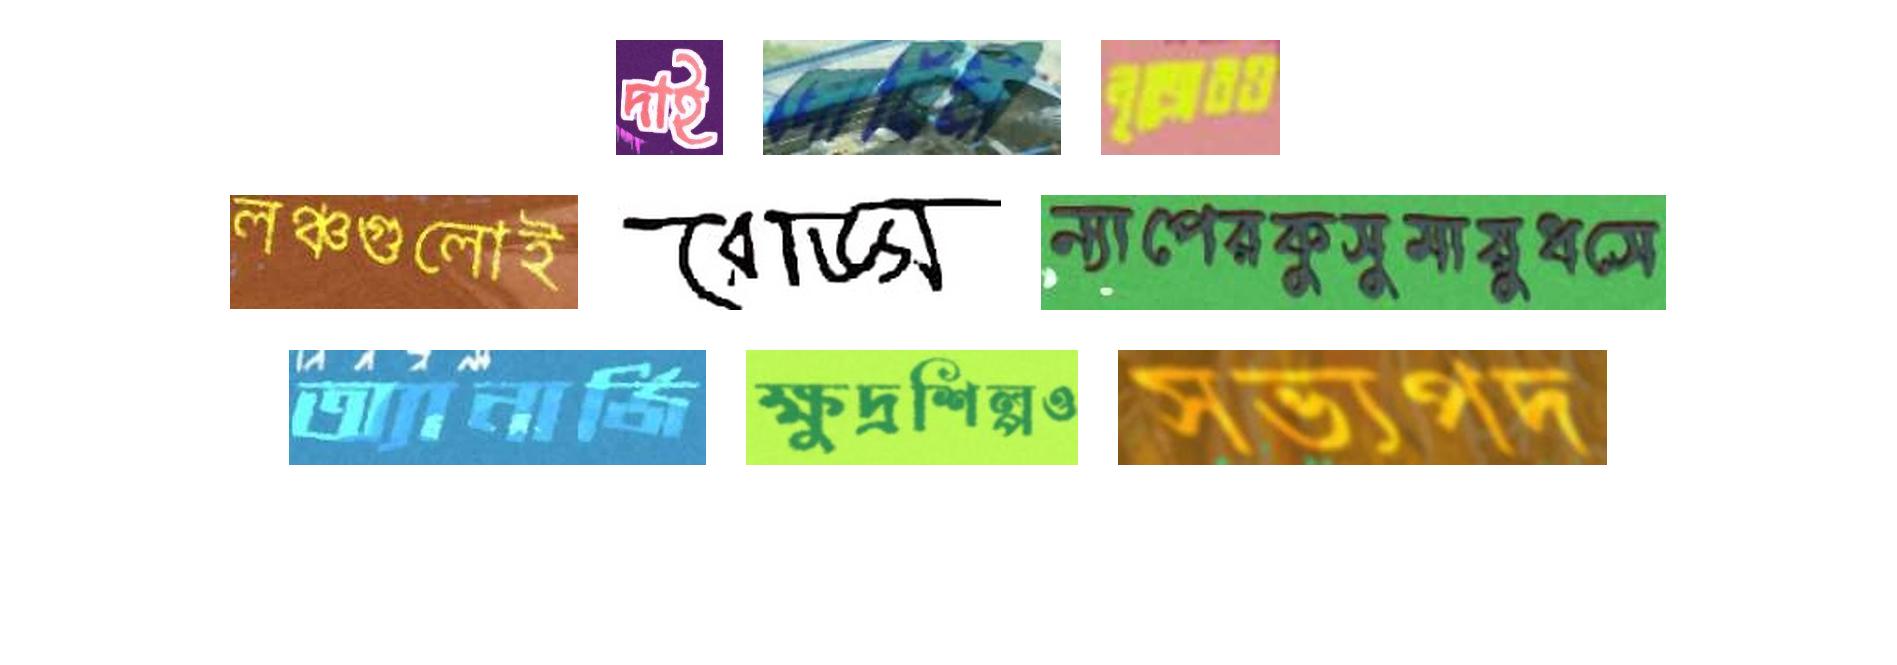
দাই গোহিনী নৃত্যেরও
লঞ্চগুলোই রোডস ন্যাপেরকুসুমায়ুধসে
অ্যানার্জি ক্ষুদ্রশিল্পও সভ্যপদ